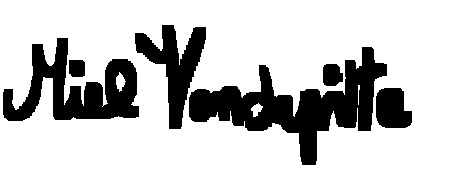
Signature of: miel vandepitte